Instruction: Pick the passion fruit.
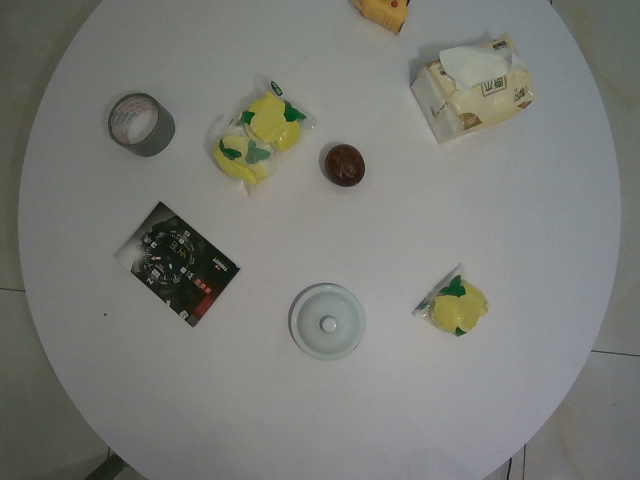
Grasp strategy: vertical